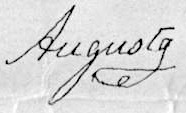
Signature of: augusta of saxe weimar eisenach